Patient: Male, age 52
A 52-year old previously healthy man was referred from a pneumology hospital in the capital city of Cameroon, Yaounde, for the evaluation of suspected heart failure. He consulted for shortness of breath on moderate exertion associated with a dry cough of two days duration. The cough was worse at night. There was no associated fever, no weight loss; no excessive sweating at night, no chest pain, no lower extremity swelling and no hemoptysis. He had no significant medical or family history of a cardiovascular or thromboembolic disease. His past history was only remarkable for exposure to a patient with tuberculosis ten years ago. He was not a current smoker and did not consume alcohol.
Physical examination revealed a well build up patient in no acute distress, a blood pressure of 110/70 mmHg, pulse rate of 70/min, respiratory rate of 19 cycles/min, temperature of 36.9 C. His weight was 71kg and BMI of 25.15kg/m 2. On the examination of the respiratory system, auscultation revealed clear breath sounds without wheezes nor crackles. On examination of the cardiovascular system, he had a regular heart beat without murmurs, no accentuation of the pulmonary component of the second heart sound, no jugular venous distension and no lower extremity edema.
Chest radiograph revealed an enlarged cardiac silhouette, a right middle lung lobe cavitary lesion with regional lymphadenopathy. ECG showed normal sinus rhythm, incomplete right bundle branch block and T wave inversions in V1,V2 and V3. Echocardiography showed dilated right atrium, dilated right ventricle, severe tricuspid regurgitation and severe pulmonary artery hypertension; Pulmonary Artery Systolic Pressure (PASP): 80mmHg. Ejection fraction of the left ventricle was 70%. Following the results of the echocardiography, a thoracic Computed Tomographic scan with contrast was performed which showed bilateral proximal pulmonary emboli(Figure 1, Figure 2, Figure 3, Figure 4), and a cavitary lesion in the upper lobe of the right lung (Figure 2, Figure 3, Figure 4). The cavitation of the right lung prompted bronchial fibroscopy with aspiration of bronchial secretions. Sputum was found to contain numerous acid-fast bacilli on direct microscopy (>15 bacilli/field). Culture results was positive for mycobacterium tuberculosis. Brochial biopsy showed severe dysplasia of bronchial epithelium with absence of carcinoma. Ultrasound studies did not show evidence of deep venous thrombosis. Other laboratory findings revealed a WBC of 4300/mm3, hemoglobin 13.8 g/dL, platelet count 315,000/mm3, Serum creatinine 11.92mg/l, C-reactive protein 54.4mg/l, erythrocyte sedimentation rates at 46mm and 59mm,fasting blood sugar 1g/l, aspartate aminotransferase 19.9 IU/l, alanine aminotransferase 15.6IU/l, negative HIV serology, INR 1.10. He was put on enoxaparin that was overlapped with acenocoumarol. Anti-tuberculosis treatment including isoniazid, pyrazinamid, ethambutol and rifampicin was started immediately. He was discharged with referral to the pneumology hospital for continuation of treatment when the therapeutic INR was reached.
Keywords: pulmonary embolism, cardiomegaly, dyspnea, pulmonary tuberculosis
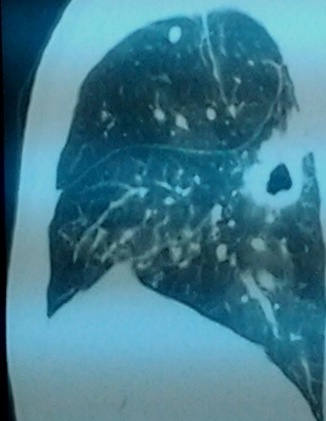
Image caption: Thoracic CT scan showing cavitation in upper lobe of the right lung and bilateral pulmonary embolism.